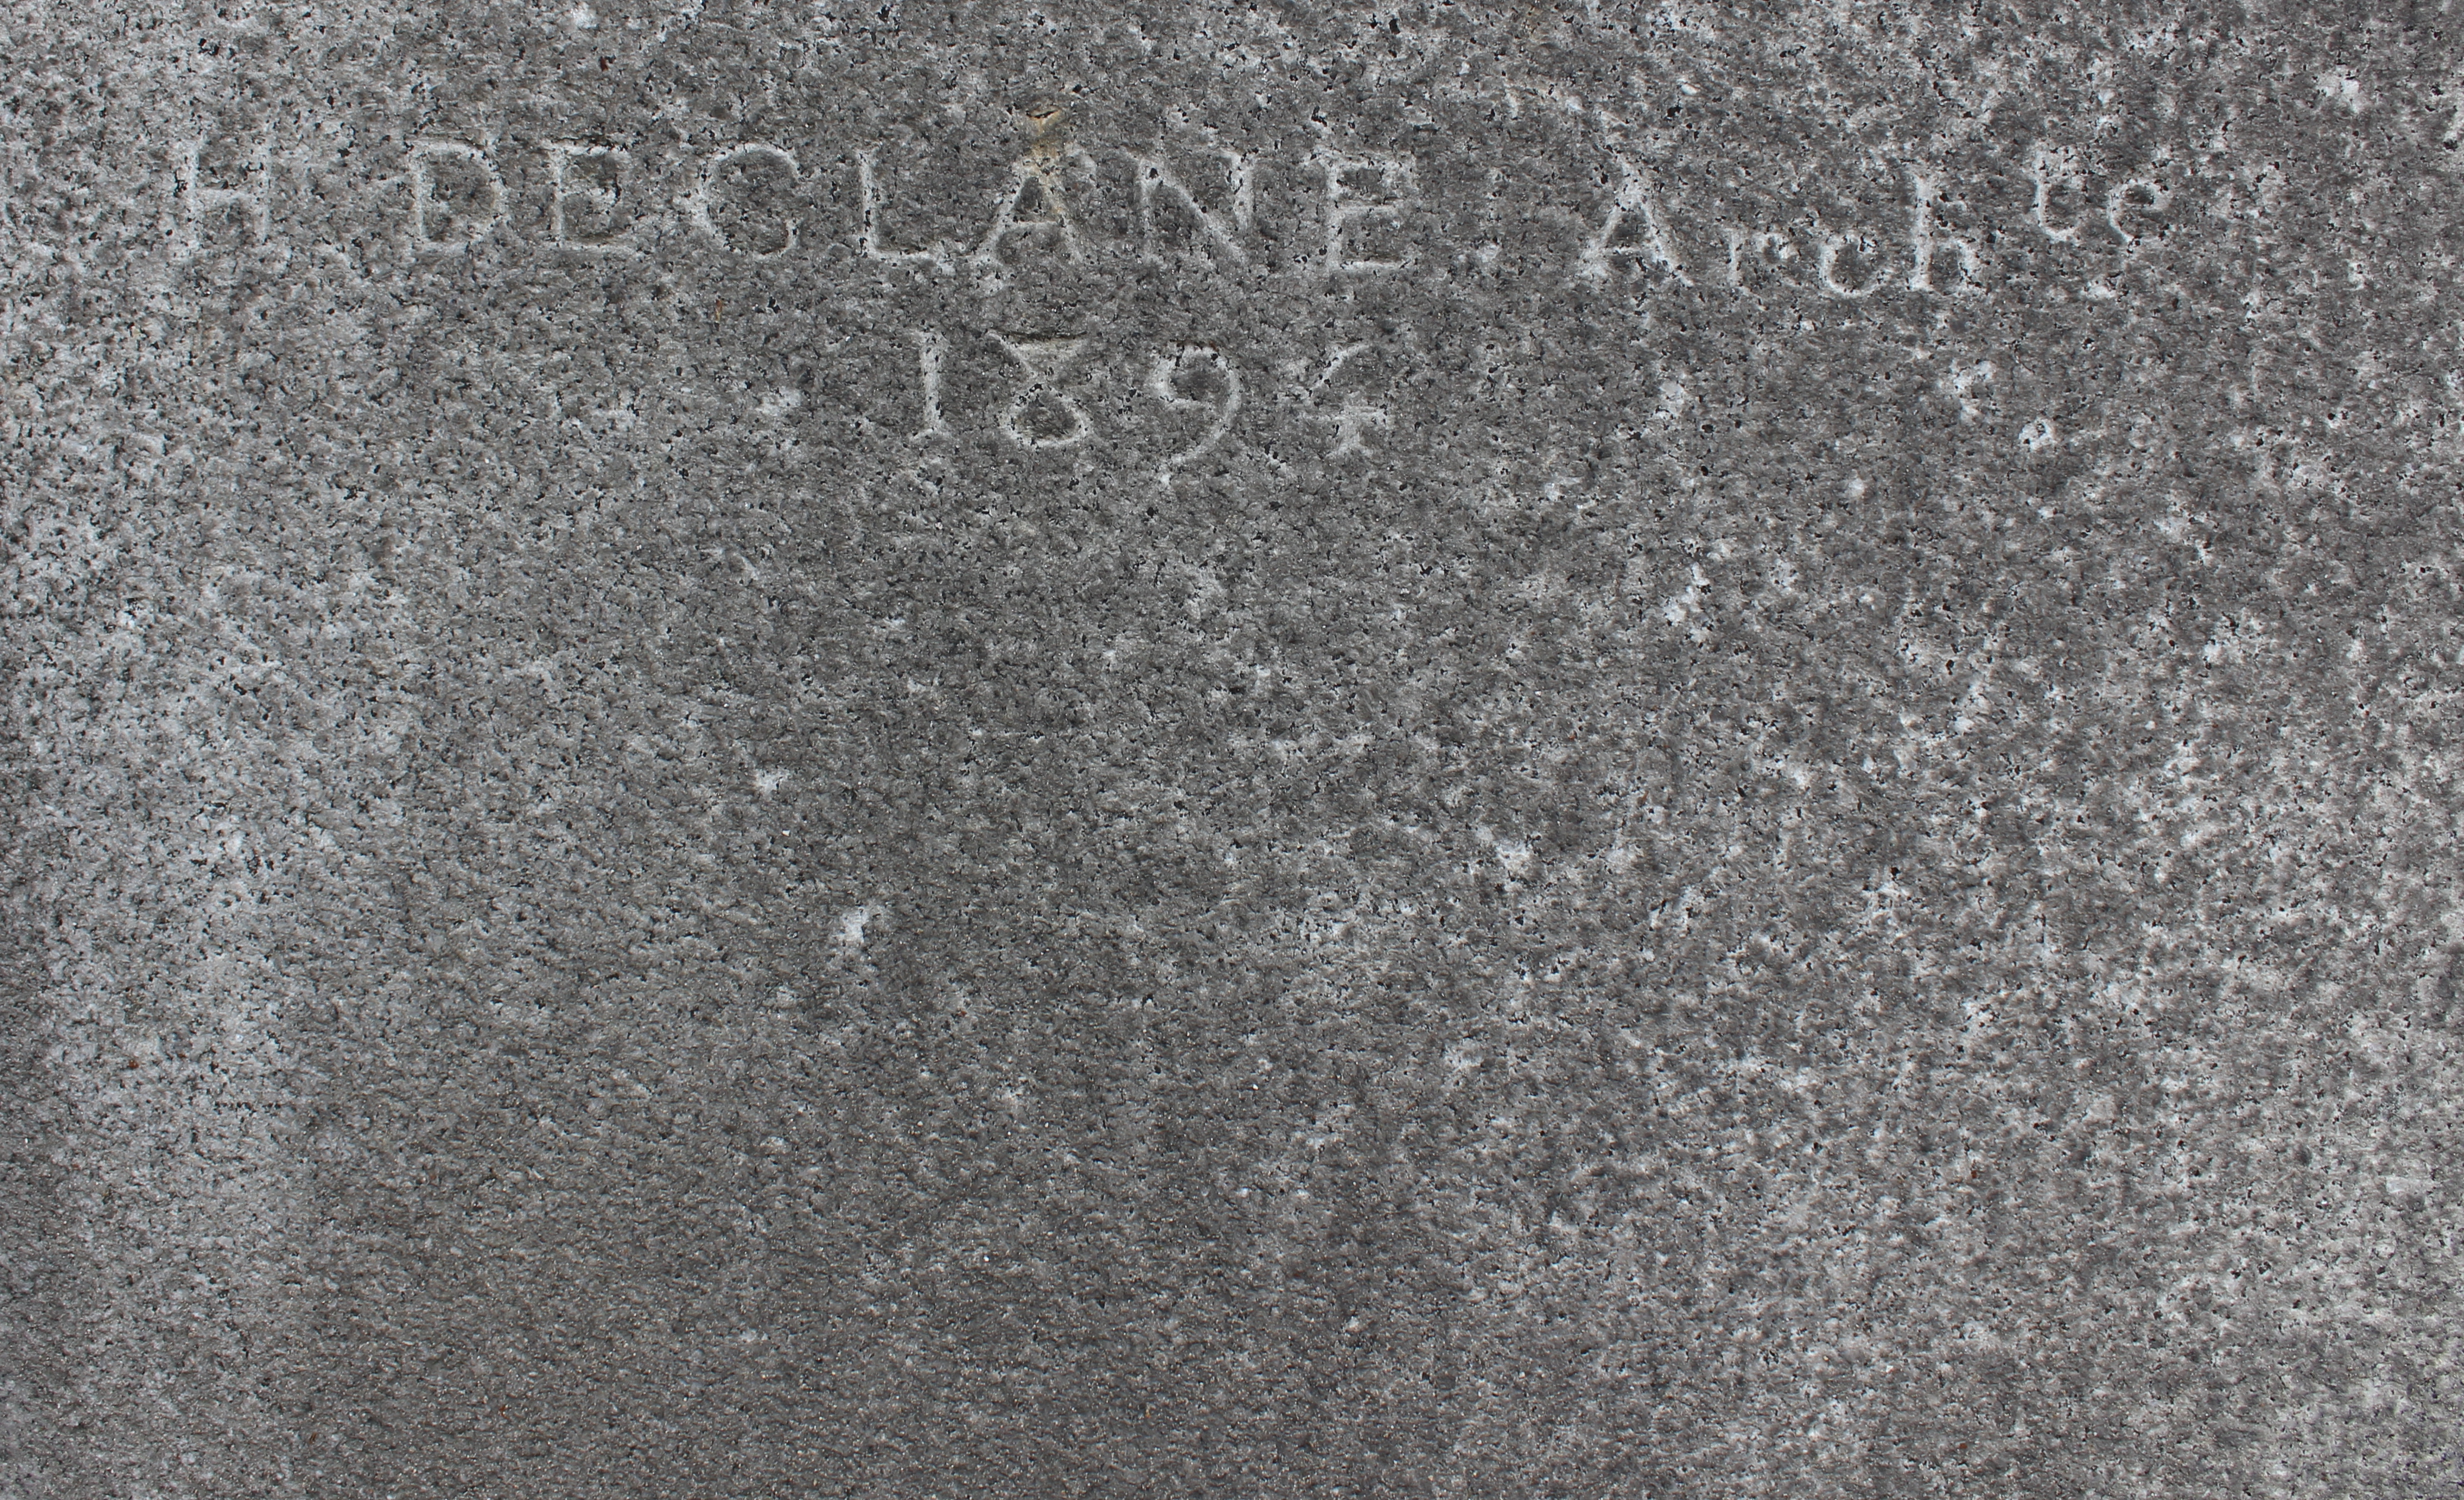
Signature of: henri deglane